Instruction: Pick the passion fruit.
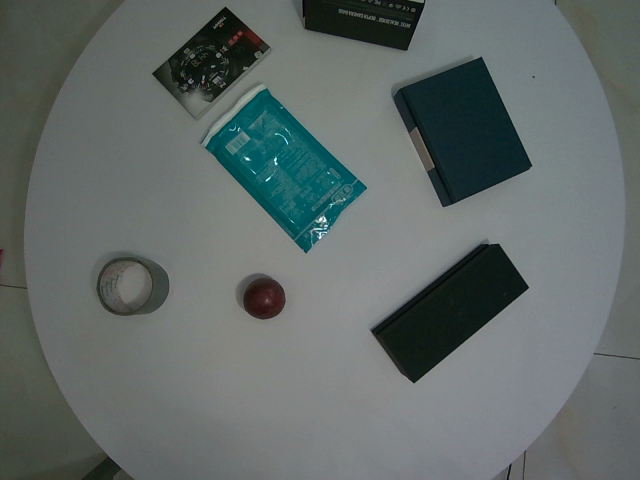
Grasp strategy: vertical